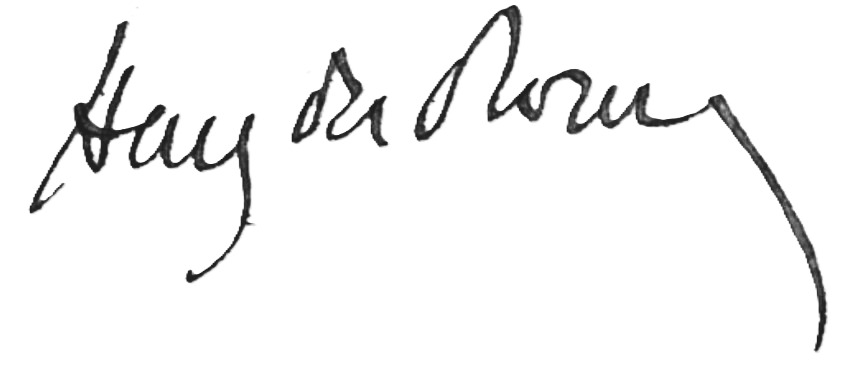
Signature of: henry du roure